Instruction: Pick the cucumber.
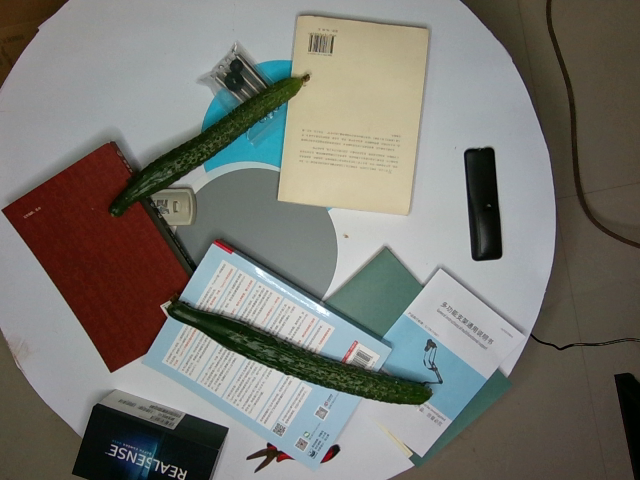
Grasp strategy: vertical